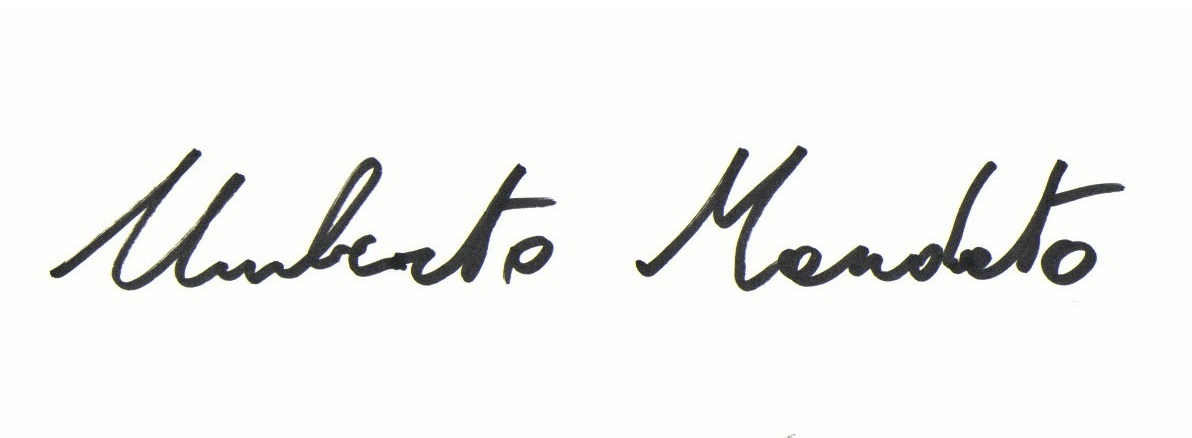
Signature of: umberto mandato